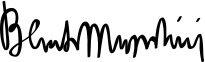
Signature of: benito mussolini